Question: What are the imaging findings?
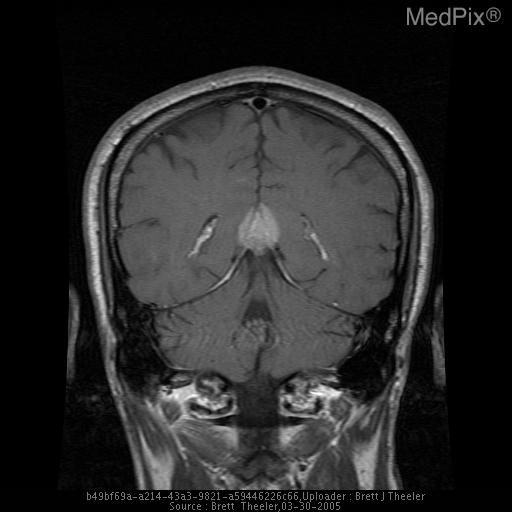
Answer: The imaging shows Large pineal region mass. Homogenenous, hyperintense mass on the T1WI.  Note the extension of the mass into the tentorium, extension into the collicular plate, and the anterior displacement of the diencephalon and corpus callosum on the sagittal image.  Surprisingly, this mass has not appear to have significantly blocked the aqueduct of Sylvius...